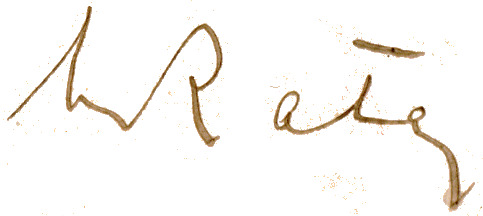
Signature of: maciej rataj